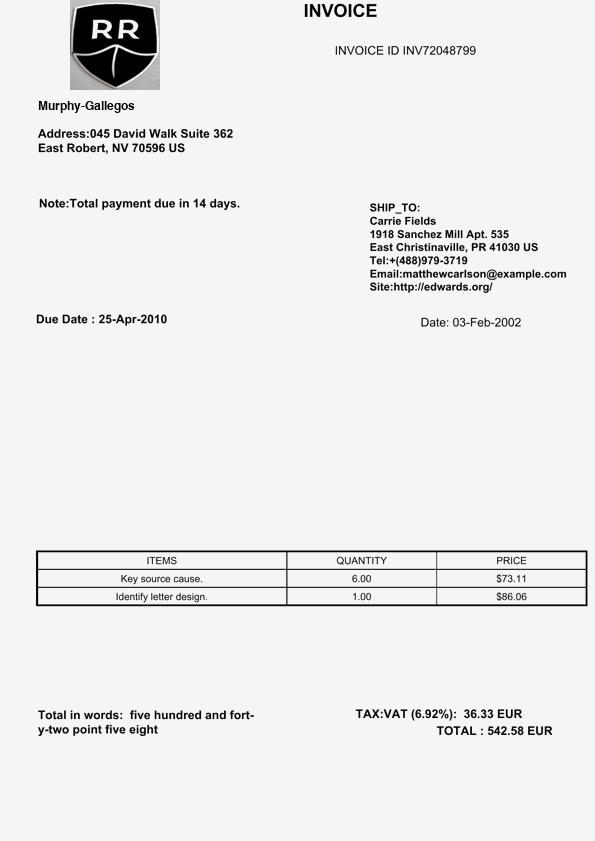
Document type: Invoice